Question: Talk about the condition:
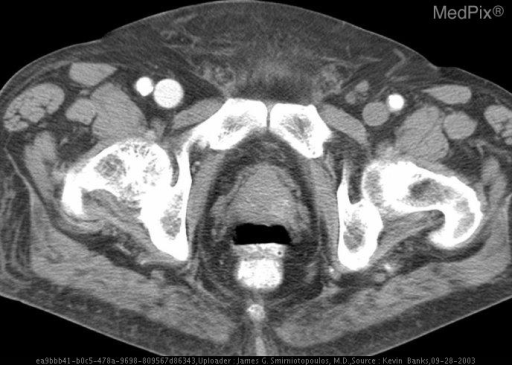
Answer: The disease is discussed as: Arteriovenous fistulas (AVFs) are abnormal connections between arteries and veins that bypass the normal anatomic capillary beds.  AVFs of the lower extremity can be divided into congenital and acquired causes.  Iatrogenic causes, primarily occurring during cardiac catheterization, are the most common etiology.  These may ensue when a needle tract crosses both femoral the artery and vein, and is then dilated during catheterization, creating a communication between the vessels after catheter removal.  In three large series from experienced cardiac catheterization centers, the incidence of AVF was 0.1-0.2%. Similar values have been noted with the use of arterial closure devices. Other femoral arterial complications include pseudoaneurysm formation, hematoma, groin hemorrhage that may require transfusion, and arterial occlusion.  Risk factors for AVF formation during catheterization include low femoral arterial puncture, large arterial sheath size, older age, and prolonged anticoagulation or fibrinolytic therapy. The incidence is higher in therapeutic compared to diagnostic catheterization (0.9 versus 0.2% in one report).

Almost all AVFs are clinically silent early in the postcatheterization period. If untreated, the time of onset of clinical presentation ranges from two days to several months after catheterization.  Clinical complications include lower extremity edema, varicose veins, nerve compression, the development of or worsening of intermittent claudication, and rest pain secondary to distal ischemia. The most significant complication is the development of high-output heart failure which, in an older report, was estimated to occur after 0.01 to 0.02 percent of cardiac catheterizations.

Early diagnosis is dependent upon careful examination of the groin area, with evaluation for a femoral bruit, large hematoma, decreased or absent lower extremity pulses, or a groin pulsatile mass. Any of these findings is suggestive of a vascular complication and needs to be investigated further.  Prior to the development and widespread use of ultrasound-Doppler technology, AVFs were suspected on clinical findings and diagnosed with an arteriogram. However, Doppler ultrasound is the current diagnostic test of choice in evaluating patients with suspected AVFs. The ultrasound image appears as a blush in the extremity and the connecting artery and vein can often be identified.

Because of greater awareness and ease of diagnosis, AVFs come to attention and, if necessary, are treated early. On the other hand, small AVFs are often monitored with ultrasound imaging. Indications for intervention are lack of spontaneous closure, increase in fistula size, and/or the development of symptoms.  Surgical repair is the most common approach for fistulas that need closure, but other modalities have been evaluated. These nonsurgical alternatives may be particularly important in patients treated with aggressive antiplatelet therapy. One method is ultrasound-guided compression repair or closure (UGCR). This technique involves placing the ultrasound probe on the skin over the AVF and then compressing the area (usually for ten minute periods) with a sufficient force to abolish flow through the fistula without sacrificing distal perfusion of the leg. Compression results in stasis of blood in the fistula and secondary thrombosis.  UGCR has been used successfully in pseudoaneurysms after cardiac catheterization, but only limited data are available for AVFs with variable success.

Preliminary data suggest that percutaneous approaches also may prove to have a role. One report evaluated 53 patients, 21 with an AV fistula and most of the remainder with a pseudoaneurysm, who failed repeated attempts at UGCR. The patients were primarily treated with either implantation of a covered stent or coil embolization. The procedure was successful in 47 (89 percent). Follow-up documented closure of all lesions, but four late stent occlusions occurred at three to six months.  This study and other early investigations are suggestive that percutaneous interventions such as stent placement or embolization may be effective measures to avoid surgical repair when UGCR fails to result in obliteration of the AVF.